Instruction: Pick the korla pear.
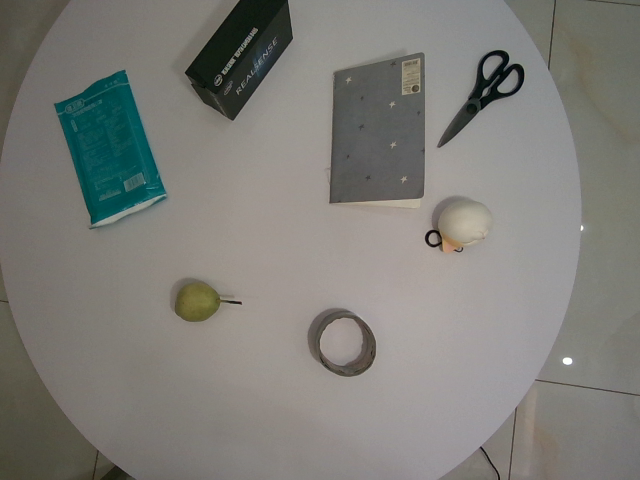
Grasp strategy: vertical